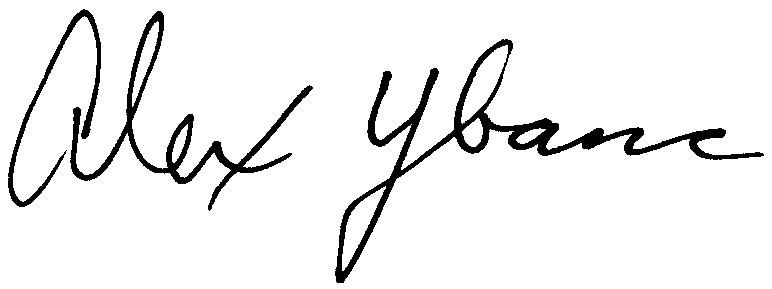
Signature of: alex ybarra